Question: In what way does the history help explain the case?
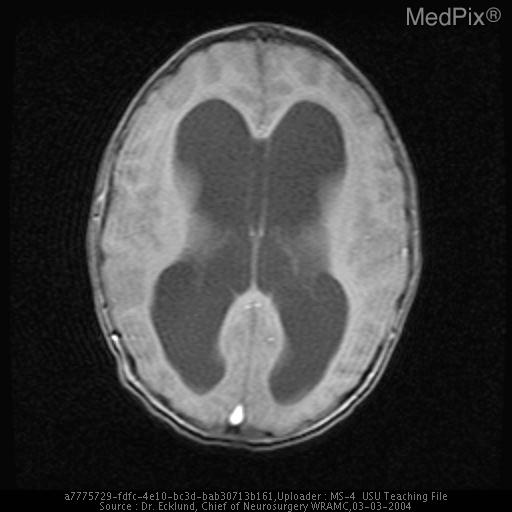
Answer: The patient's history of Pt is a 10 y/o bright male with a h/o developmental tremor and some degree of gait asymmetry/ right toe flat walking with a short h/o new onset severe headache with associated loss of balance leading to fall, no LOC.  Previous hx unknown. is key in understanding the case.